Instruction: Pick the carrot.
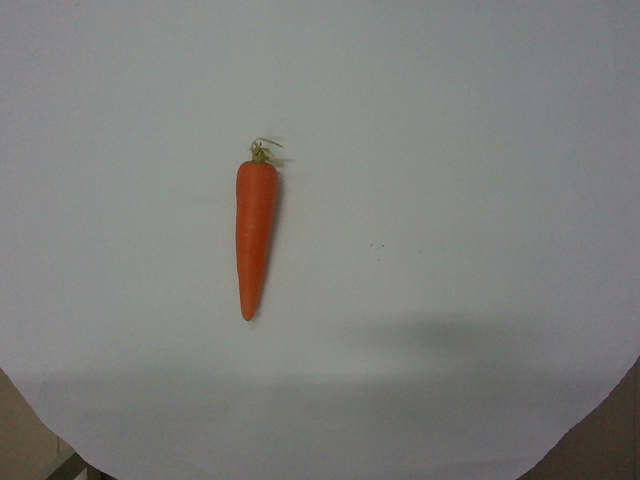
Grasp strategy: vertical